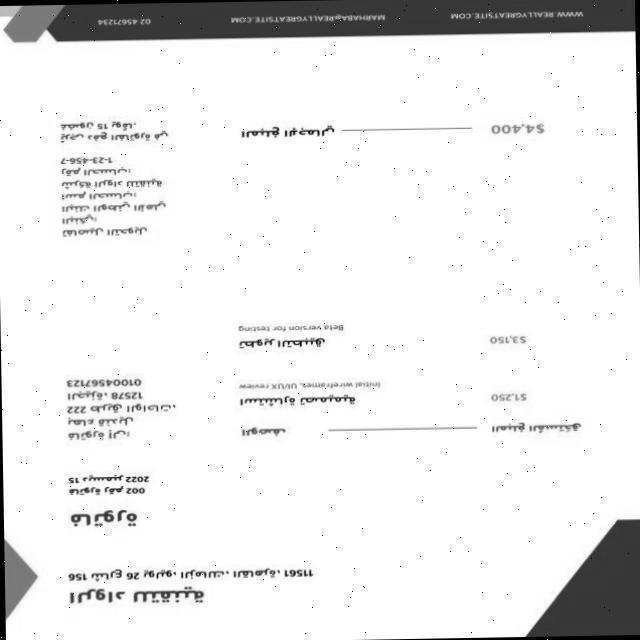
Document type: Invoice